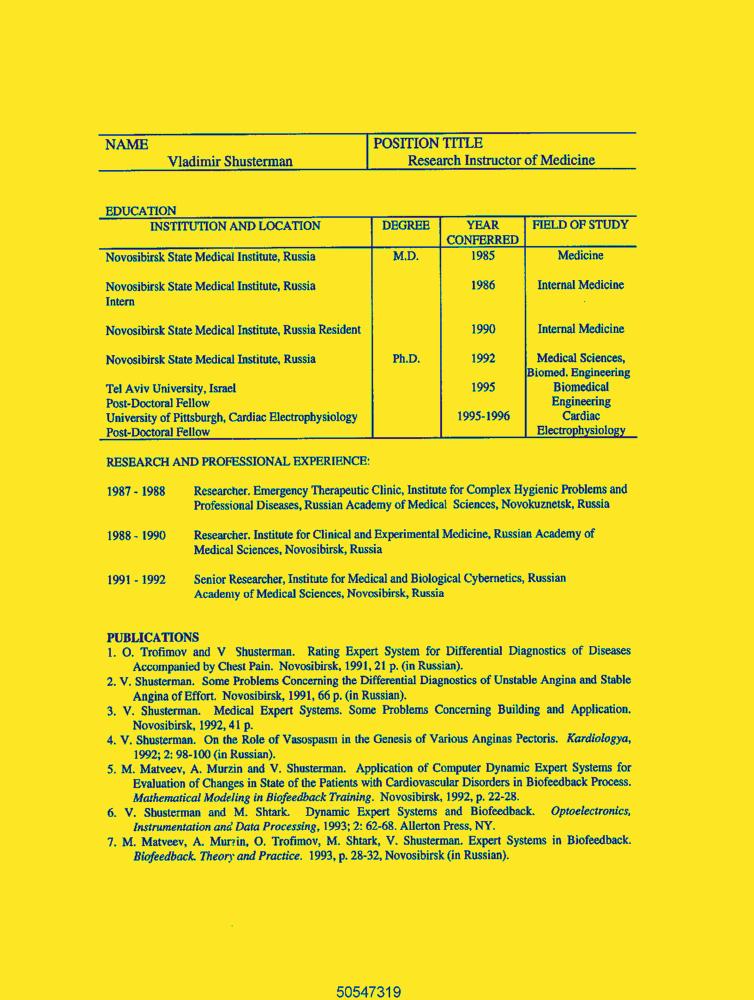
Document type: Resume-Doc